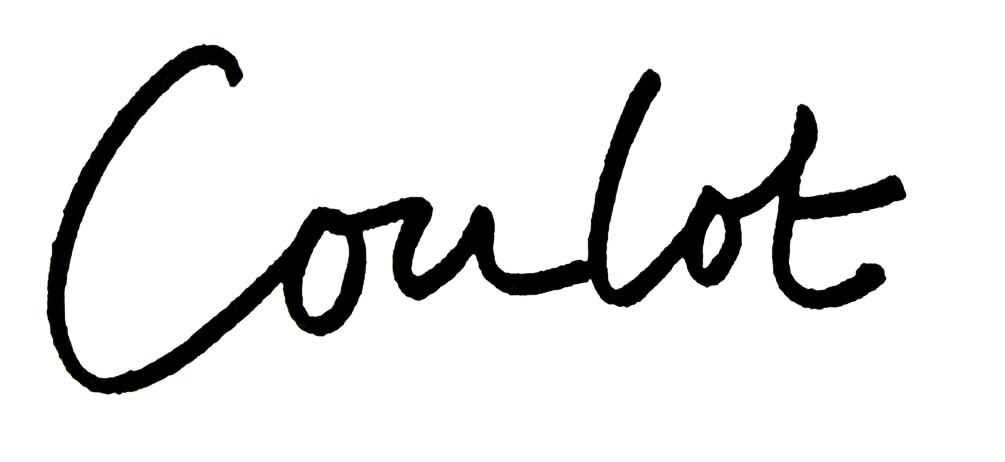
Signature of: jean coulot